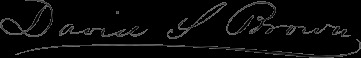
Signature of: david sands brown